Question: Describe the condition in detail:
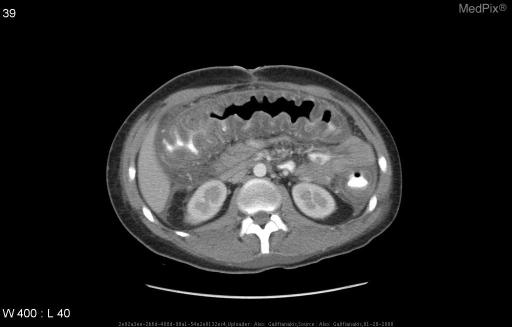
Answer: The disease is discussed as: Many of the findings of colonic inflammation are fairly characteristic of the specific type of colitis that is present.  CT findings used to differentiate one form of colitis from another include:

Degree of mural thickening
Extent to which the layers of the thickened colonic wall are visible
Presence of fistulae or abscesses
Anatomic distribution of the CT abnormalities in the large and small intestine

Ulcerative colitis involves the rectum in virtually all patients. It extends proximally in one continuous segment to involve the remainder of the colon to a variable extent. Computed tomography shows mild-to-moderate, concentric, mural thickening.  The mucosa, the low-density, thickened submucosa, and the serosa are usually visible as three distinct layers. These abnormalities sometimes give the rectum a target-like appearance.  In most patients, there is loss of the normal haustral contour and the colon is shortened. Fistulae and pericolonic abscesses are rare. Proliferation of the perirectal fat is also commonly seen.

In patients with Crohn disease (granulomatous colitis), the entire colon and distal small bowel may be involved; the most common sites are the terminal ileum, right colon, and rectum. Normal intervening segments, so-called skip areas, often separate affected segments of bowel. The colonic wall tends to be thicker than in patients with ulcerative colitis.  The layers of the affected bowel wall may be similar in CT attenuation, giving the wall a homogeneous appearance, but this is not always the case.  Typically, there is inflammation of the pericolonic fat, which appears as a diffuse, hazy increase in its CT attenuation, reflecting the transmural nature of this disease.  As in patients with ulcerative colitis, carcinoma can occasionally develop. In this setting, adenocarcinoma is sometimes scirrhous in type and its CT appearance can mimic that of a benign inflammatory stricture.  Fistulae are common in patients with granulomatous colitis, particularly in the perirectal area.  Abdominal abscesses also may develop adjacent to severely affected segments of bowel.

Pseudomembranous colitis is caused by toxins produced by Clostridium difficile, a gram-positive bacterium that colonizes the gastrointestinal tract in some patients receiving antibiotic therapy.  CT shows characteristic marked thickening of the colonic wall and interhaustral folds, which are sometimes so severe as to nearly obliterate the colonic lumen.  The entire colon is usually involved, but involvement confined to the right colon is not unusual.  Strand-like pattern of edema in the pericolonic fat is present in nearly half of cases.  Fifteen percent of patients have ascites.

Cytomegalovirus colitis is seen in the setting of an immunocompromised patient.  Findings mimic those of C. difficile disease, with profound thickening of the colonic wall and haustra and pericolonic edema.  In both conditions, the mural thickening is largely the result of an edematous submucosal layer that has a low CT attenuation value.

Disseminated histoplasmosis is being seen with increasing frequency because of the susceptibility of patients with AIDS to this disease, especially in endemic areas.  Colonic lesions often have an “apple-core” appearance on barium enema, which appear on CT as one or more focal areas of mural thickening with adjacent adenopathy of mixed attenuation.  Usually, tissue diagnosis is required to separate these lesions from adenocarcinoma.

Colitis due to Schistosoma japonicum presents as left colon mild mural thickening with obliteration of the normal haustral pattern.  Frequently, there is a peculiar pattern of curvilinear calcification in the colonic wall.  Since dense radioopaque contrast can obscure these calcifications, water should be considered as a colonic contrast agent when schistosomiasis is considered a possible etiology.

Beh?et disease most commonly involves the ileocecal region and ascending, but abnormalities may occur anywhere in the colon.  Marked focal thickening of the colonic wall surrounds isolated large cecal ulcers.  This appearance may easily be confused with the ileocecal mural thickening of tuberculosis, which may be distinguished based on associated with low-density caseating lymph nodes in the mesentery.  In the setting of neutropenia, typhlitis may present with low-attenuation cecal mural thickening, with or without mural gas.

Finally, a noninflammatory etiology that must be considered is ischemia.  This classically involves the descending colon and may involve the spenic flexure and sigmoid region.  Expect to see a segmental area of mural thickening which may be severe enough to narrow the lumen.